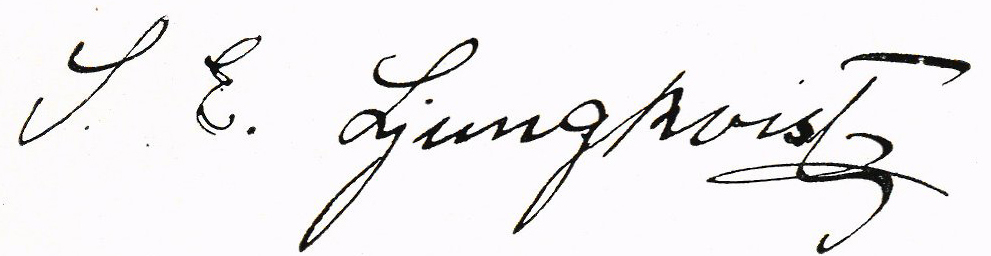
Signature of: sven ljungkvist